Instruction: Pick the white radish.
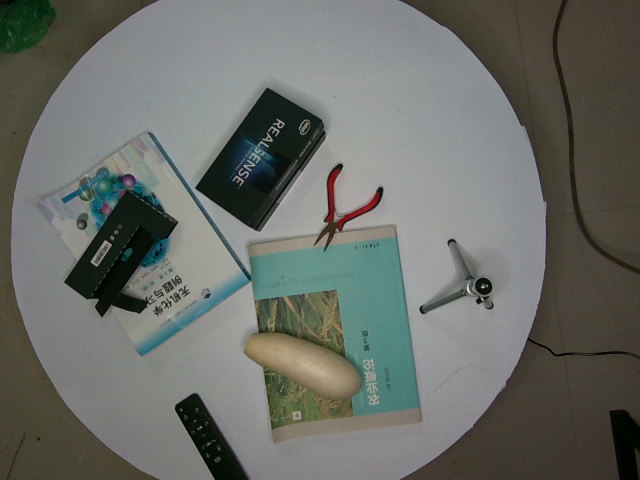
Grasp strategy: vertical